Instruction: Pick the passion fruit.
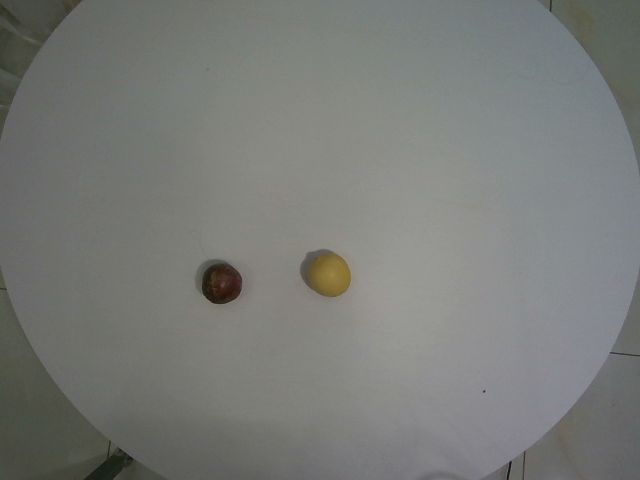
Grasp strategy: vertical